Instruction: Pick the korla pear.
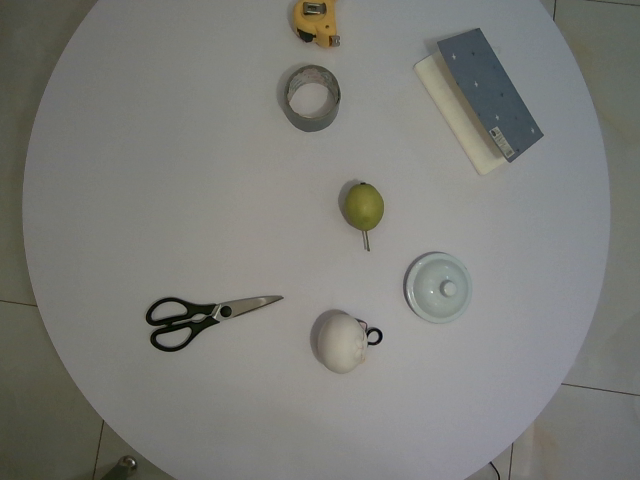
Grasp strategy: vertical